Question: What is the suspected problem?
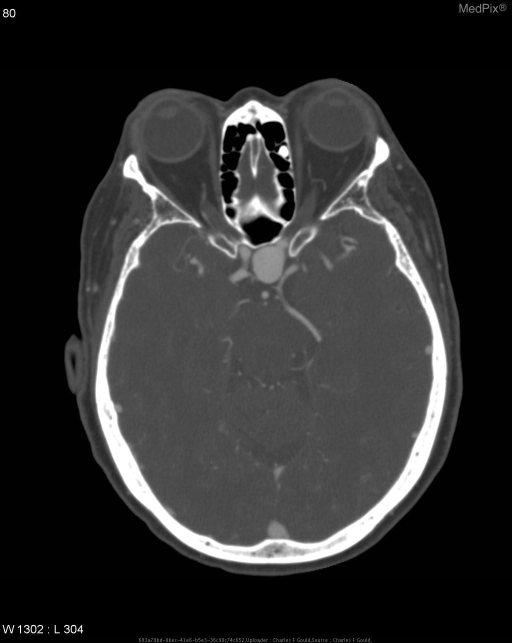
Answer: The findings suggest CT:  There is a berry aneurysm arising from the supraclinoid portion of the left internal carotid artery, measuring 16 mm AP x 13.5 mm CC x12 mm LAT with a 5-mm neck. The aneurysm projects medially and inferiorly from its origin and encroaches on the optic chiasm and pituitary fossa. The pituitary infundibulum may be displaced posteriorly.

MR:  The ventricles are the upper limits of normal in size. There is a mixed but primarily hypointense signal foci in the parasellar region to the left of midline superimposed over the sella.  On T2WI this has a hypointense signal similar to the signal void of the vesicle.  MR (T1W-Gd) shows enhancement.

MRA of the circle of Willis shows a flow void component and a central heterogeneous hyperintense signal component.. There is a berry aneurysm arising from the supraclinoid portion of the left internal carotid artery, measuring 16 mm AP x 13.5 mm CC x12 mm LAT with a 5-mm neck. The aneurysm projects medially and inferiorly from its origin and encroaches on the optic chiasm and pituitary fossa. The pituitary infundibulum may be displaced posteriorly.. The patient might have a history of 68 y.o. woman with 6 months of daily frontal headaches..